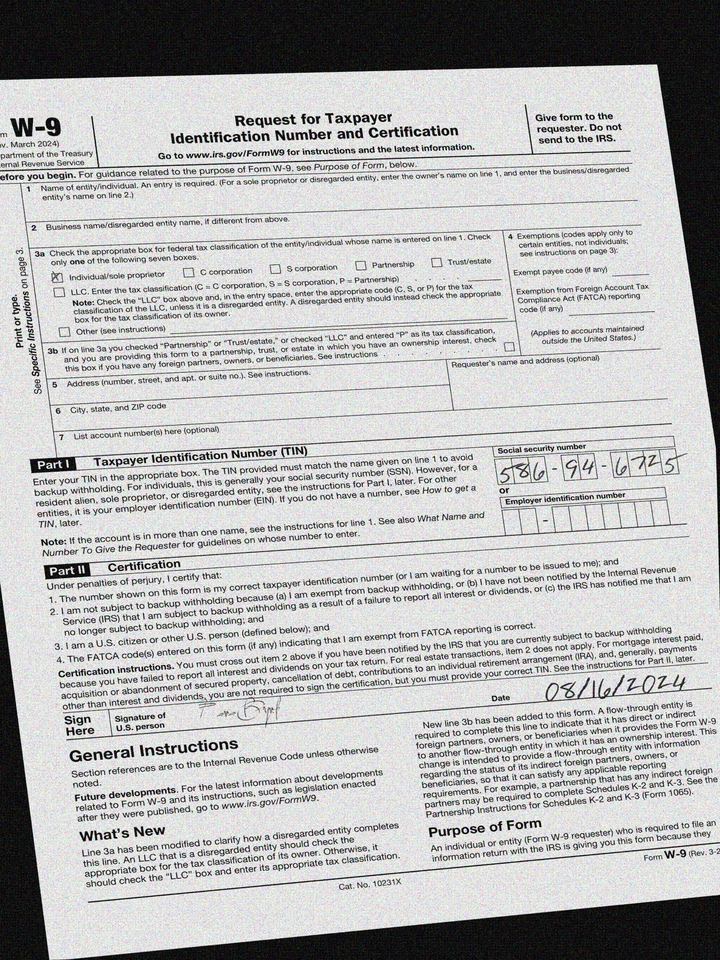
cbx: yes
ssn: 586946725
sdt: 08/16/2024